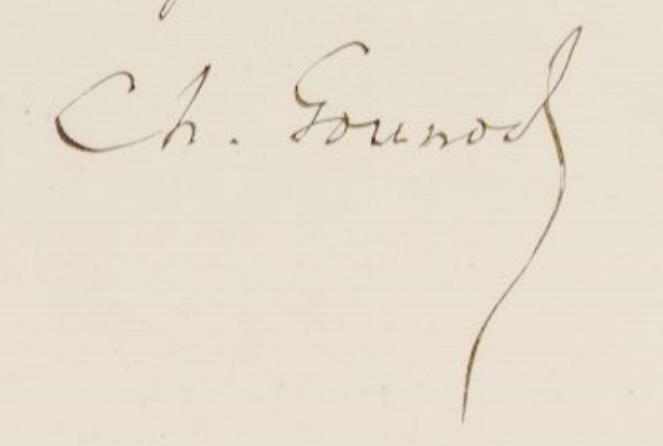
Signature of: charles gounod